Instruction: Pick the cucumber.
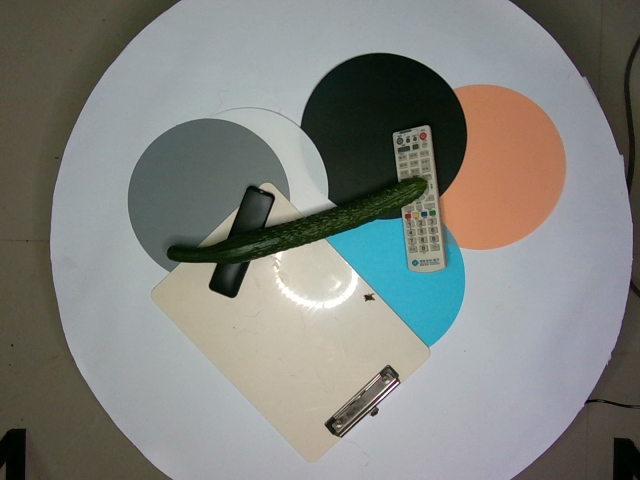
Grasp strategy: vertical